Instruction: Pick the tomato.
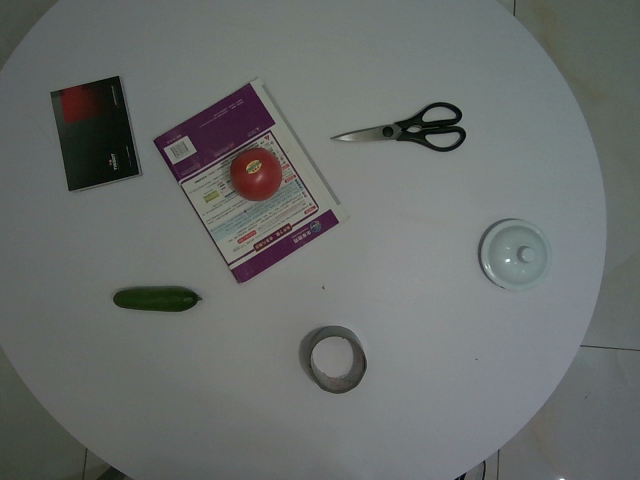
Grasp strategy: vertical